Patient: Female, age 6
The first case involves a six year old girl who was apparently well until the age of six months. Thereafter, she had started developing repeated episodes of cough and cold, respiratory distress with wheezing and was hospitalised on many occasions where she was treated with antibiotics, inhaled bronchodilators and inhaled corticosteroids. Her symptoms responded only to recur again in a few weeks interval. There was no history of exposure to pets or home exposure to smokes. She was then referred to our institution for further evaluation and management for ongoing symptoms. There is no history of contact with tuberculosis.
On admission, the patient was noted to be pale, clubbed but not cyanosed with faltering weight gain (height and weight both below the 5th percentile). Examination of the chest revealed a pectus carinatum deformity (Fig. 1) and increased work of breathing (tachypneic at 32/min, bilateral wheeze and recessions). A Chest x-ray performed on admission revealed bilateral patchy opacities (Fig. 2). Her total leukocyte counts were elevated at 10,650/mm3 with 9% eosinophil in peripheral smear (absolute eosinophil count of 850/mm3). Serum IgE level was elevated at 1020 ng/mL. Sputum for acid fast tubercular bacilli and TB NAAT was negative. Flexible bronchoscopy revealed intra-bronchial mucus plugs. A high resolution chest CT scan (HRCT) showed 'tram track' bronchial dilatation and, 'tree in bud appearance' confirming bronchiectasis (Fig. 3). Her sweat chloride estimation and CFTR gene mutation (for DeltaF508) for cystic fibrosis was reported as negative. Her skin prick test to aspergillus (what reagent and what was the reading) serum IgE specific to aspergillus fumigatus were positive e. A diagnosis of ABPA was made and she was treated with oral prednisolone started at the dose of 0.75mg/kg/day over 2 week then gradually tapered over next 2 months and oral itraconazole 200 mg twice daily for 4 months. She responded favourably with progressive resolution of radiological opacities in serial chest x-rays.
Keywords: allergic bronchopulmonary aspergillosis (abpa), asthma, bronchiectasis, cystic fibrosis (cf)
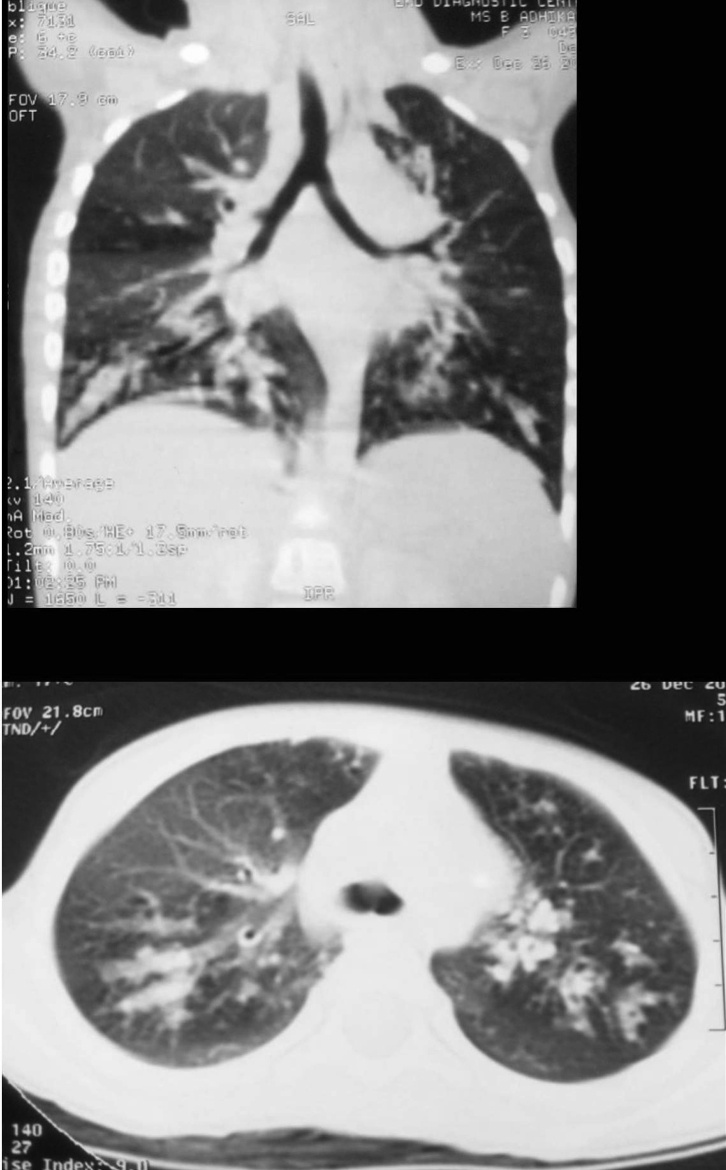
Image caption: Chest CT scan (HRCT) showed 'tram track' bronchial dilatation and, 'tree in bud appearance' confirming bronchiectasis.